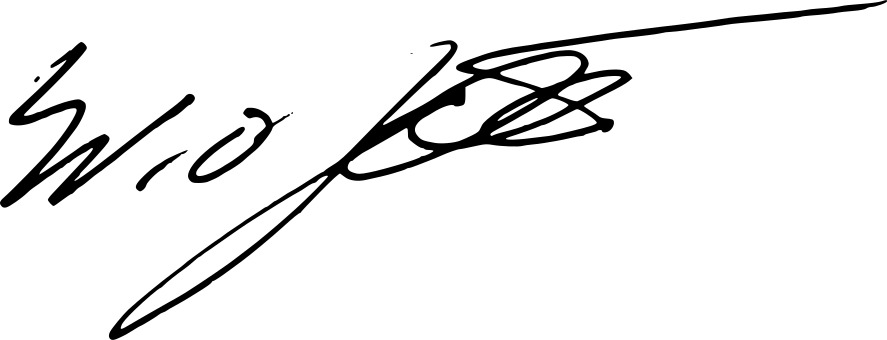
Signature of: will jawando